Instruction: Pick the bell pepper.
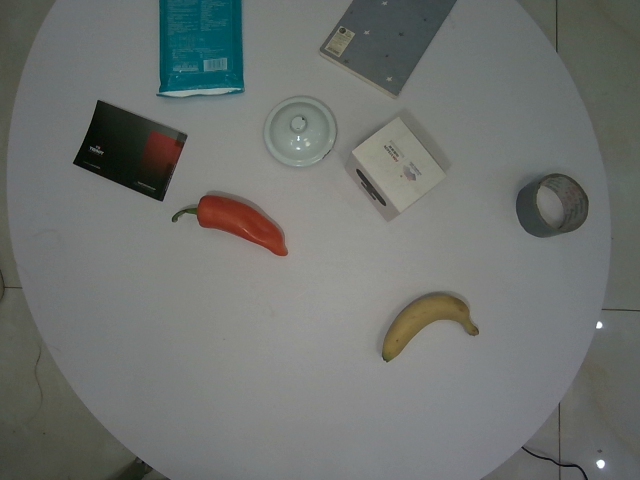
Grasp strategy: vertical